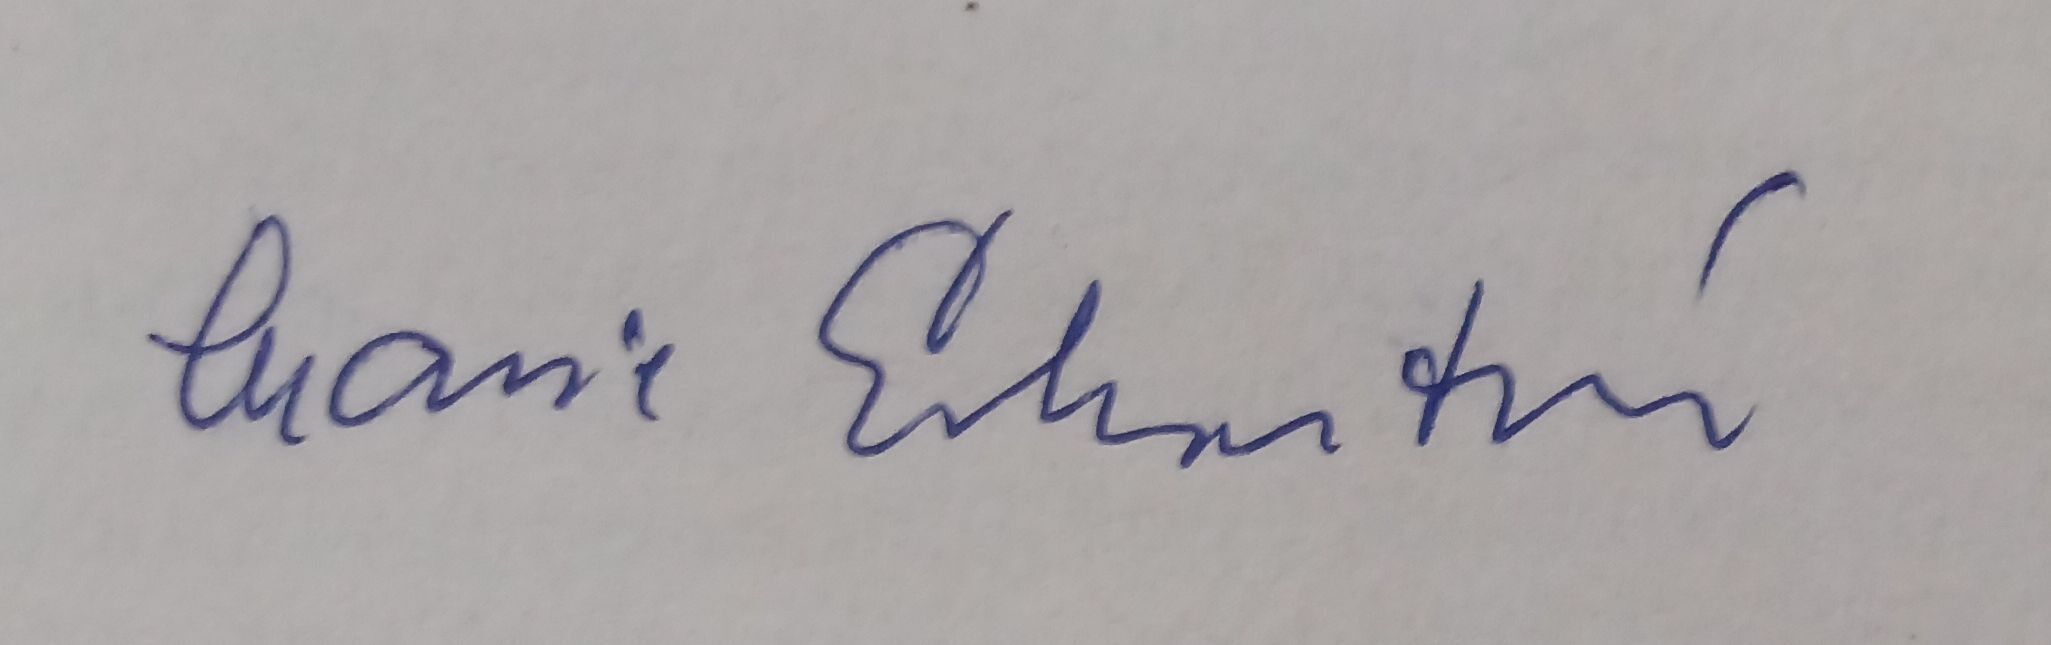
Signature of: marie erhartová